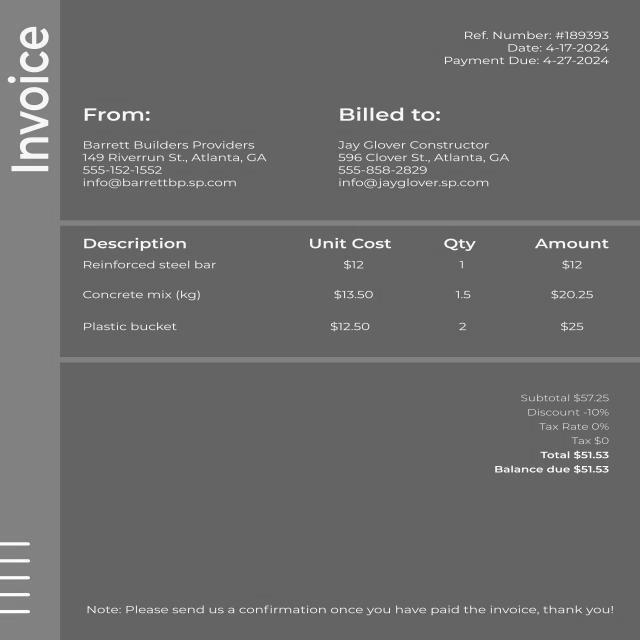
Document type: Invoice